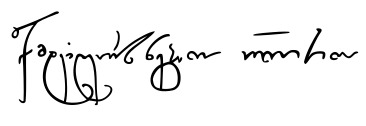
Signature of: george iii of georgia